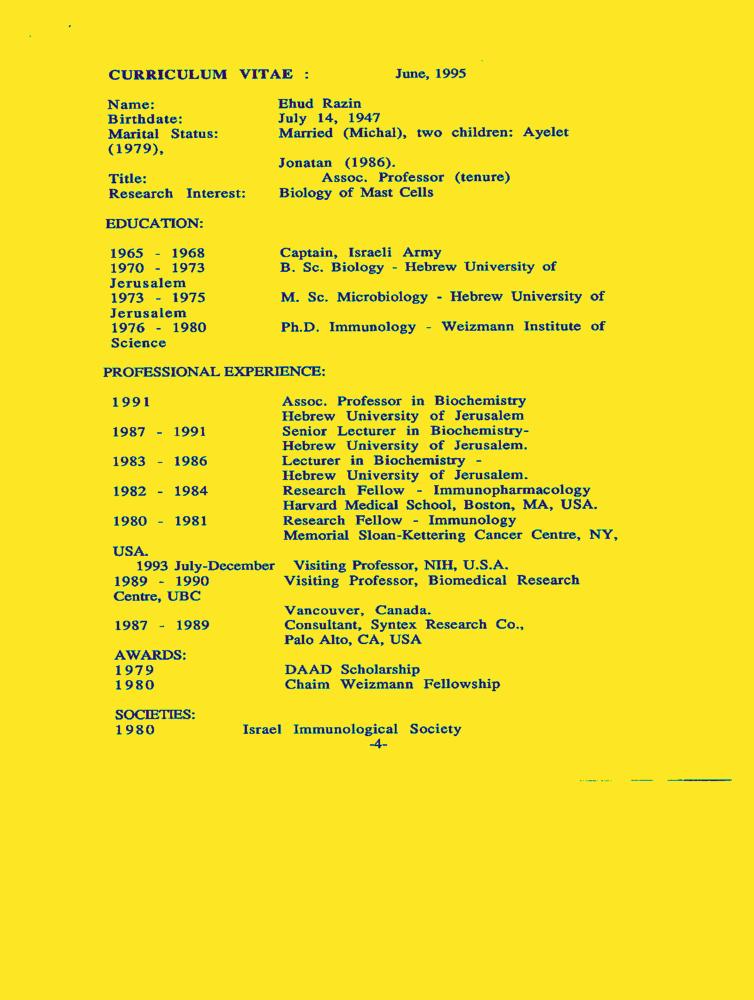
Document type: Resume-Doc